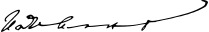
Signature of: ivan popivanov